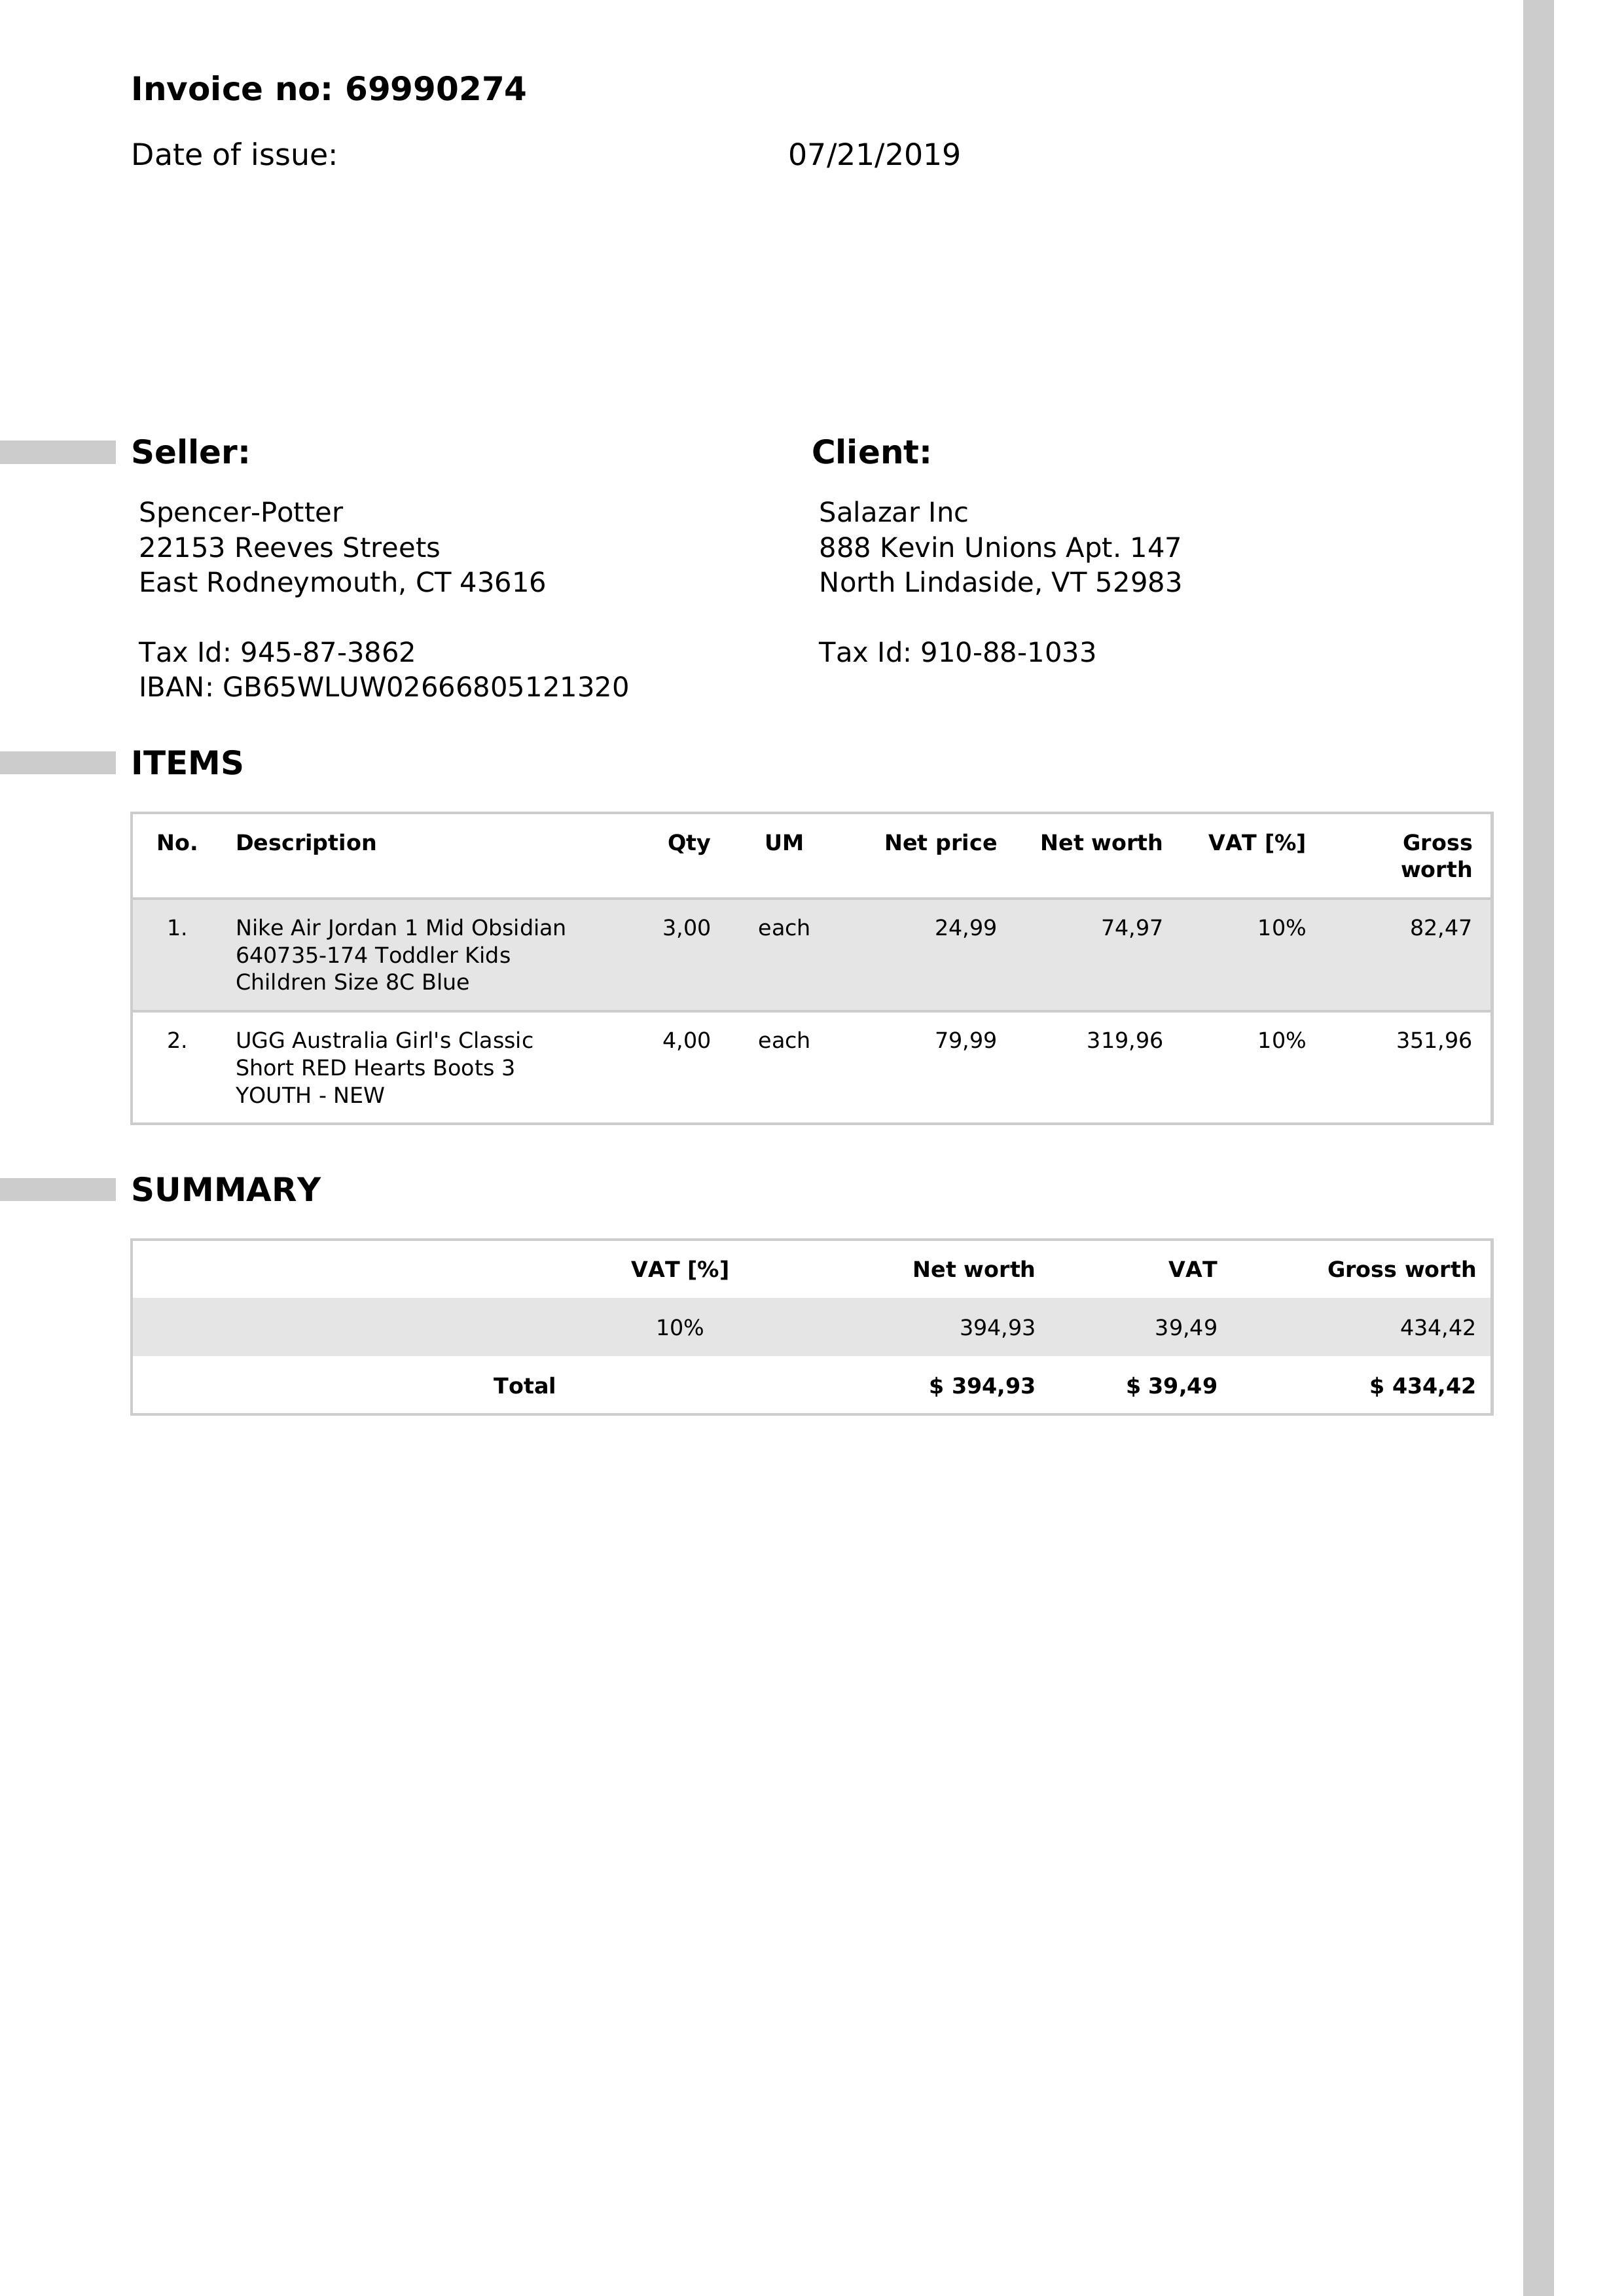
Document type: Invoice